Question: How does the patient history play a role?
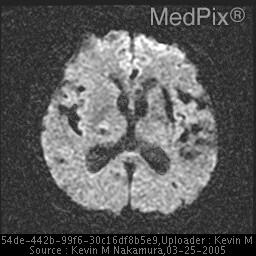
Answer: The patient's history of 76 year-old hypertensive male with altered mental status, presenting to the emergency department via EMS. is key in understanding the case.